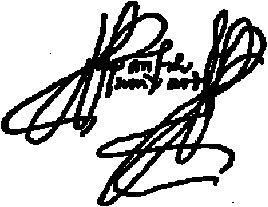
Signature of: pánfilo de narváez